Patient: Male, age 64
A 64-year-old man was referred to our hospital with a diagnosis of pulmonary upper lobe fibrosis. He had experienced repeated pneumothorax since the age of 18 years. In his 30s, he noticed cough and mild fever. He received antituberculous medical therapy under the diagnosis of suspected pulmonary tuberculosis, but the cough remained. A few years ago, he noticed exertional dyspnea. Since then, cough and dyspnea have been gradually worsening and he has experienced repeated episodes of fever. He had smoked 20 to 30 cigarettes a day for about 20 years and had quit smoking in his late 30s. His mother had rheumatoid arthritis and systemic sclerosis.
On admission, he was slender with a BMI of 17.9 kg/m2 and had no clubbed fingers. Respiratory sounds were normal. A chest radiograph showed upper lobe-dominant fibrotic opacities with elevated hilar opacities (Fig. 2a). Chest CT showed subpleural consolidations with traction bronchiectasis and bilateral apical cysts (Fig. 2b). However, the lower lung fields were almost free from fibrotic lesions. FVC and total lung capacity (TLC) were decreased: 2220 mL (59.4% pred.) and 4970 mL (87.0% pred.), respectively. However, residual volume (RV) was increased (2850 mL, 142.5% pred.), which resulted in an increased RV/TLC ratio (154.6% pred.).
He underwent fiber-optic bronchoscopy examination. TBLB specimens obtained from the left upper lobe showed fibrosis, but there was no specific diagnosis. However, the histological specimen stained with EVG revealed dense aggregates of elastic fibers that were associated with intra-alveolar fibrosis (Fig. 2c, d). These histological findings are consistent with those of PPFE.
Keywords: idiopathic interstitial pneumonia, pleuroparenchymal fibroelastosis, surgical lung biopsy, transbronchial lung biopsy
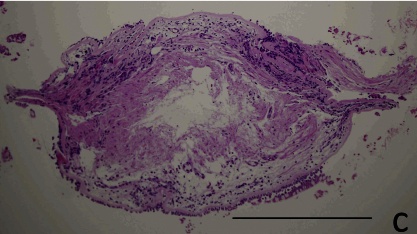
Image caption: b. Upper lung fields of chest CT in case 2.